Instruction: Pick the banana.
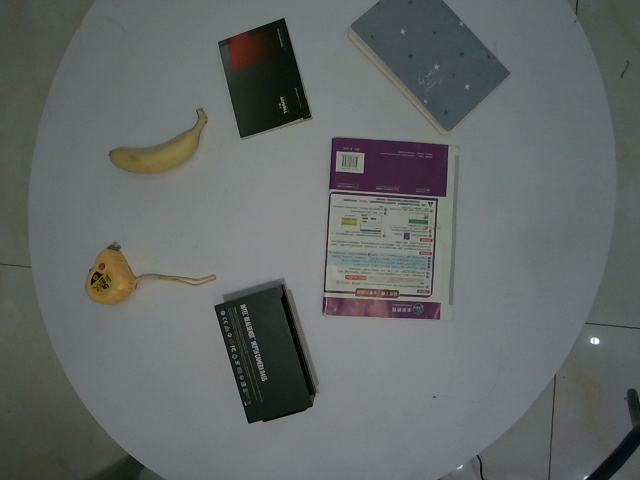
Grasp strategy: vertical